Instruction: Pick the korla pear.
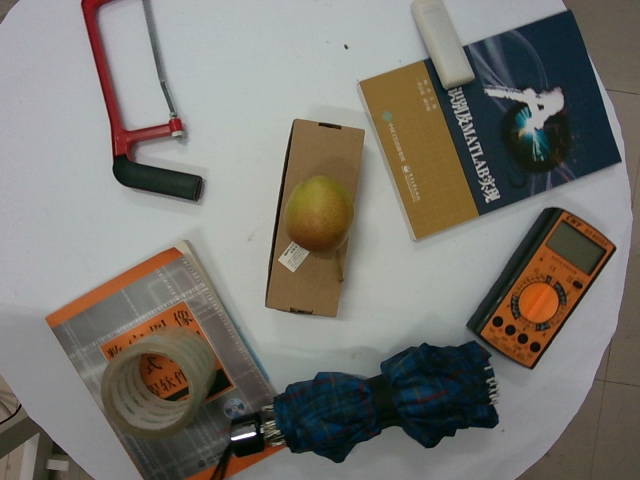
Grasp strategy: vertical